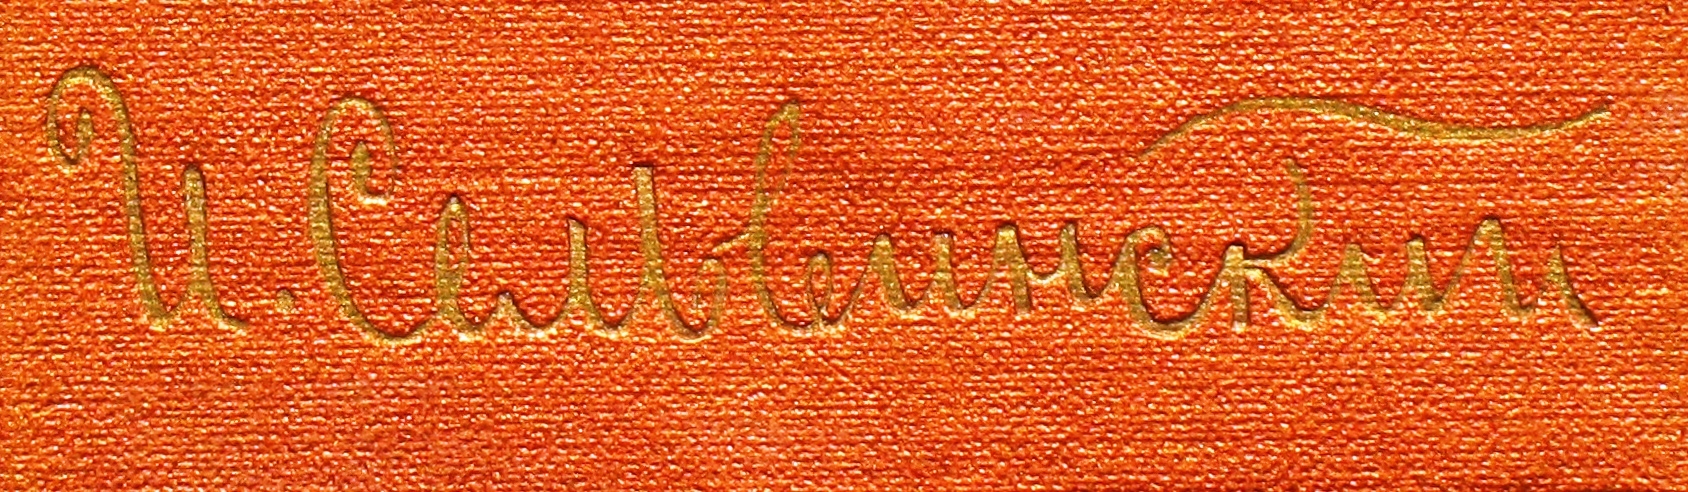
Signature of: ilya selvinsky